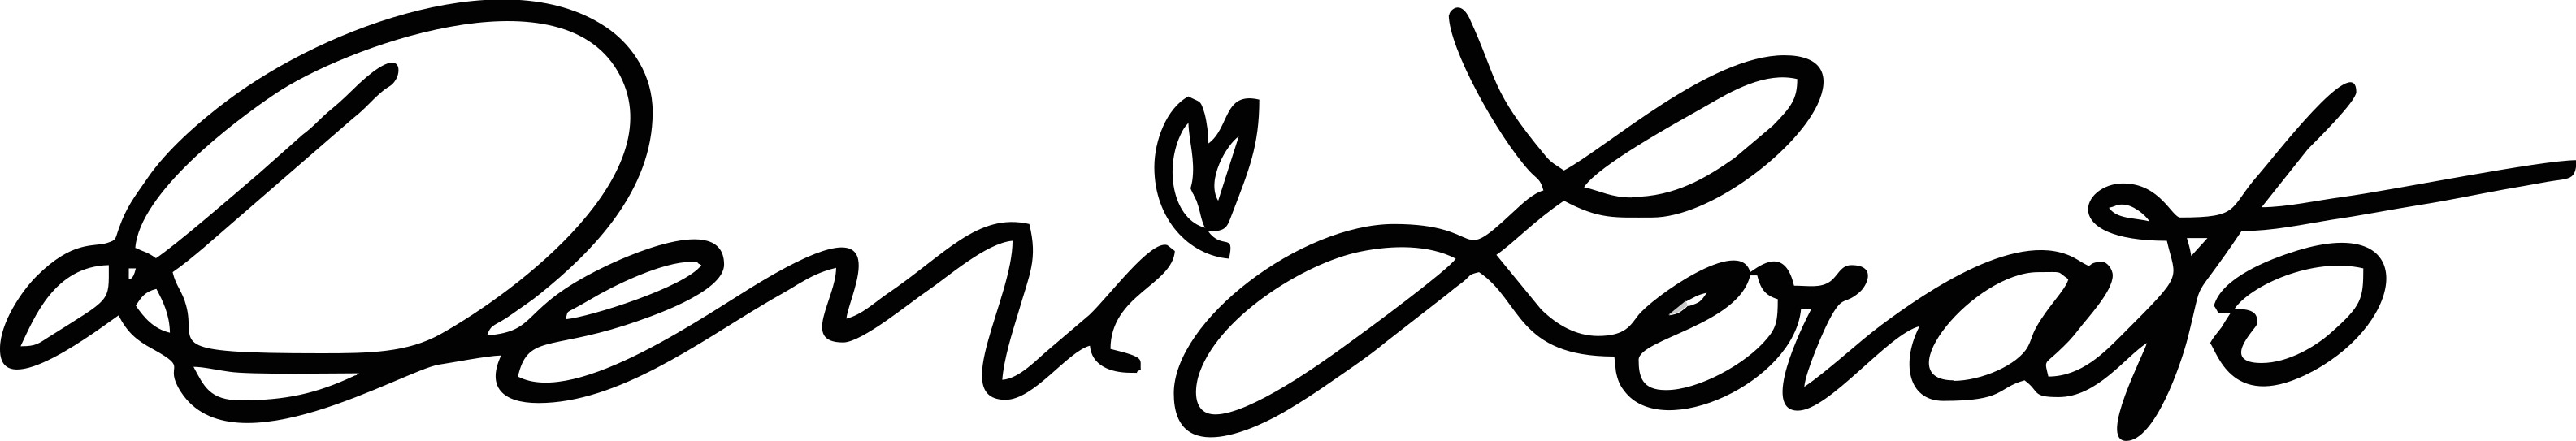
Signature of: demi lovato